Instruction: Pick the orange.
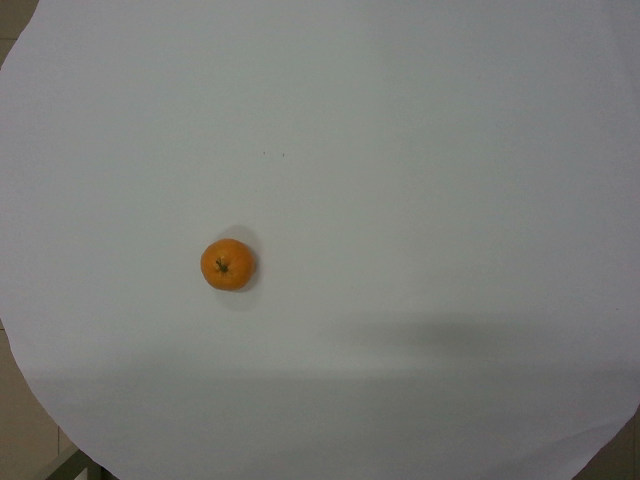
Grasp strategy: vertical